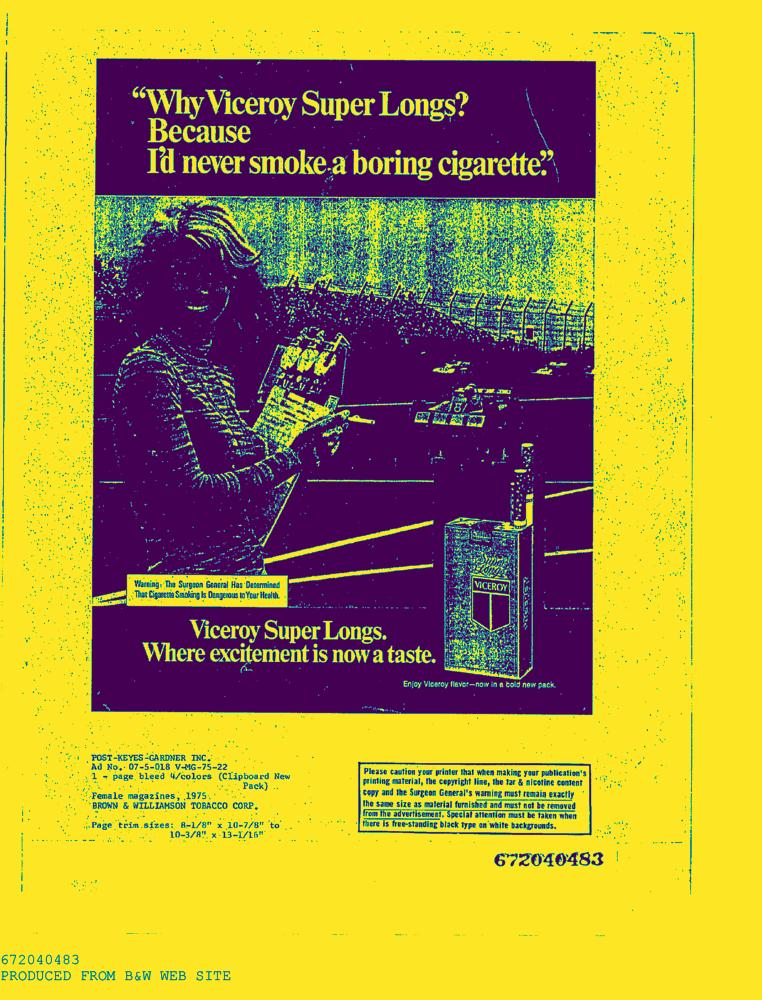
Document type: AD